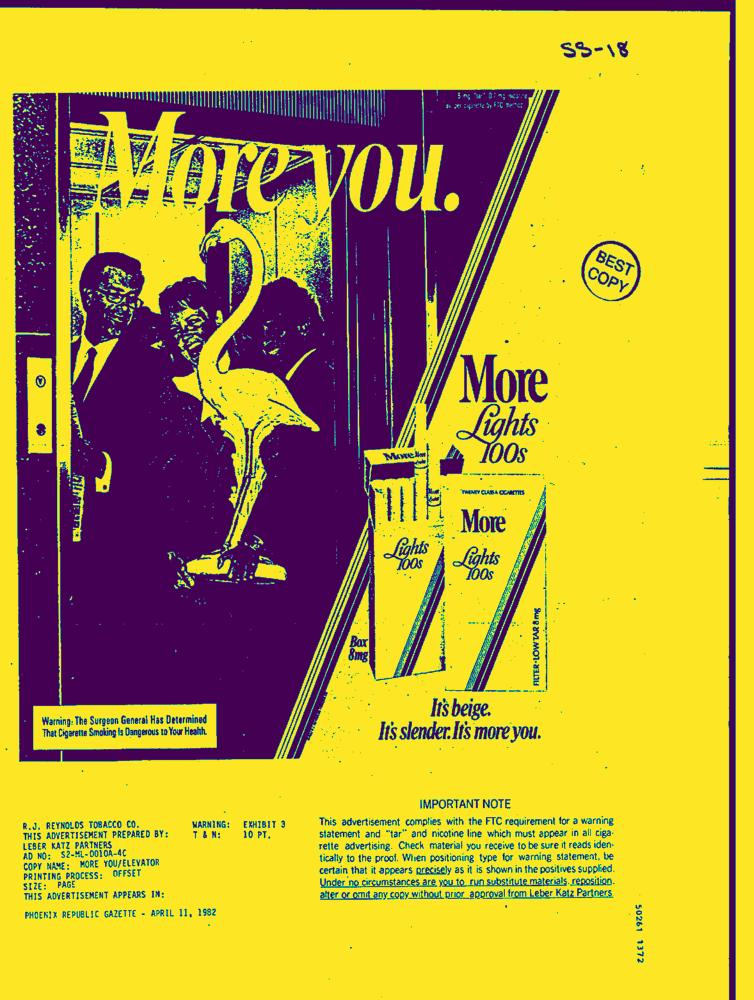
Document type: AD